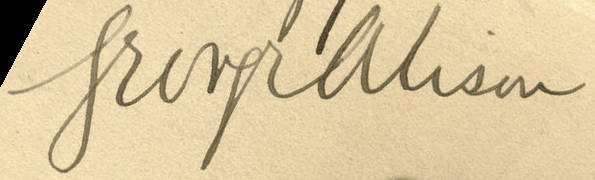
Signature of: george alison